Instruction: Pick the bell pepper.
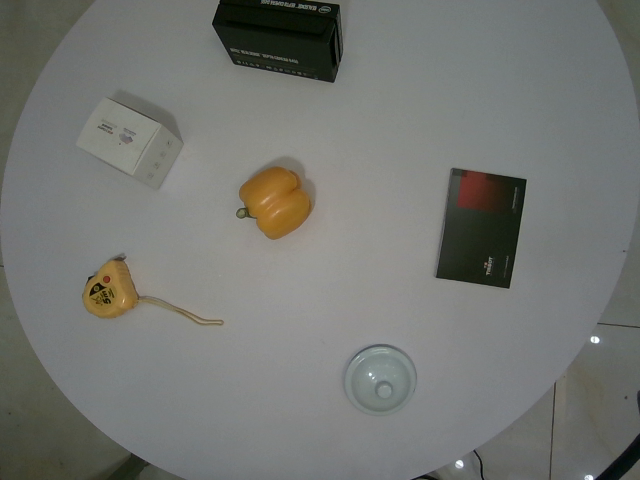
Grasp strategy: vertical